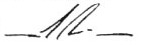
Signature of: thaksin shinawatra